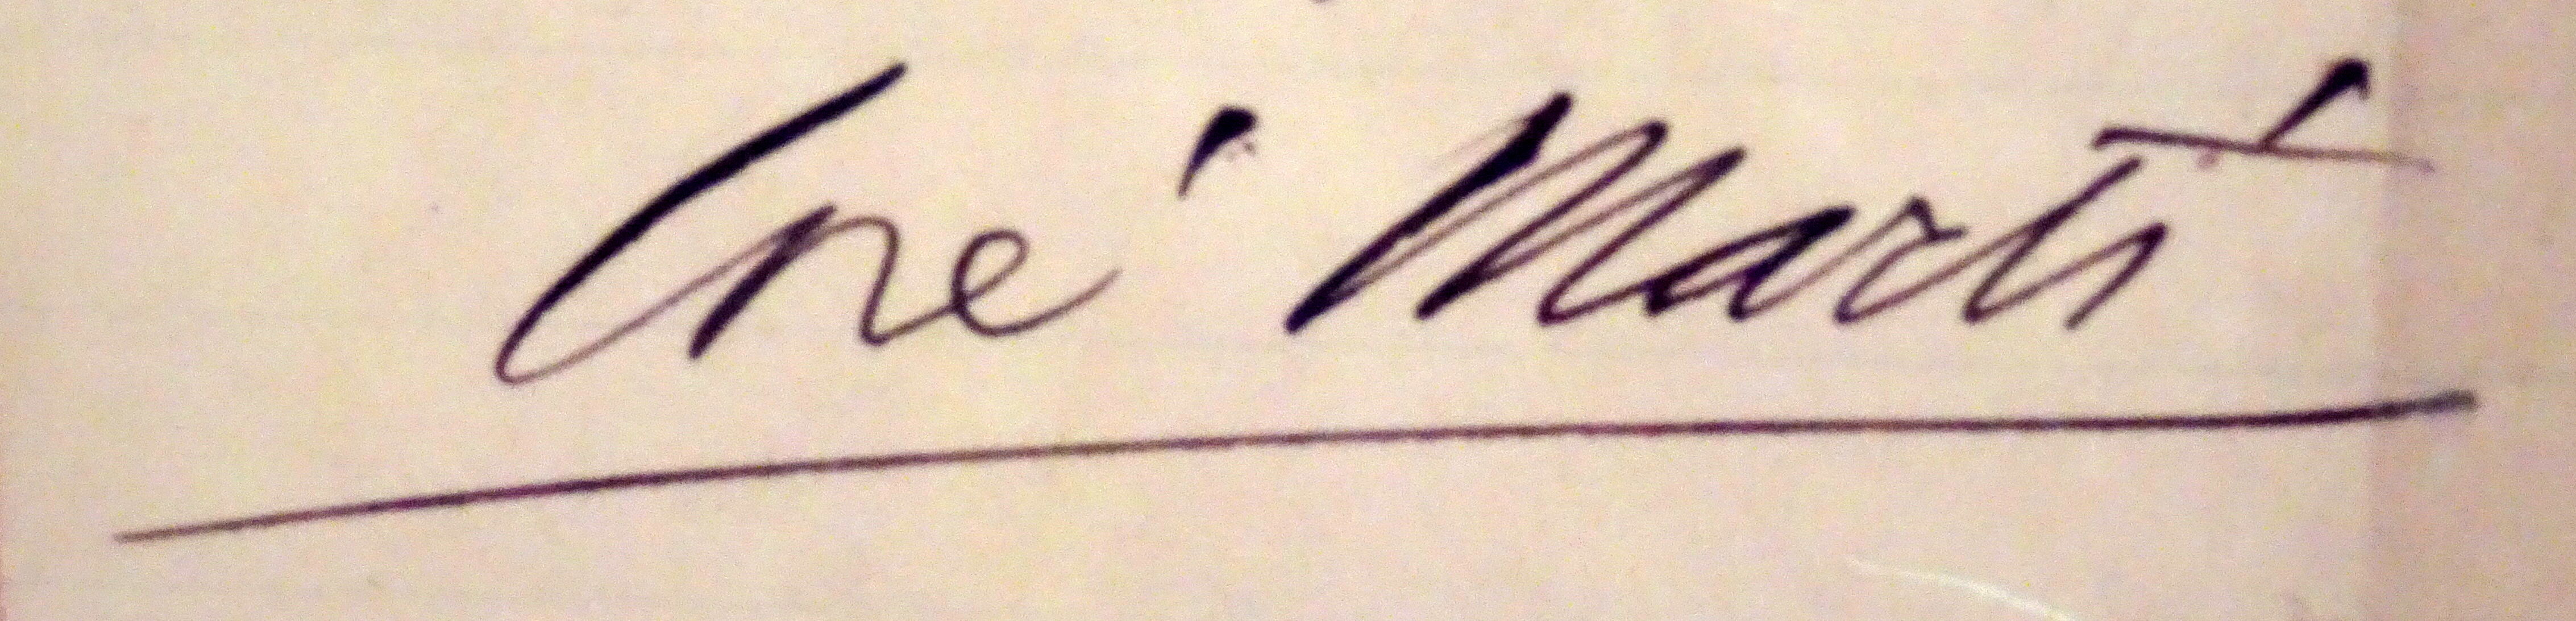
Signature of: josé martí